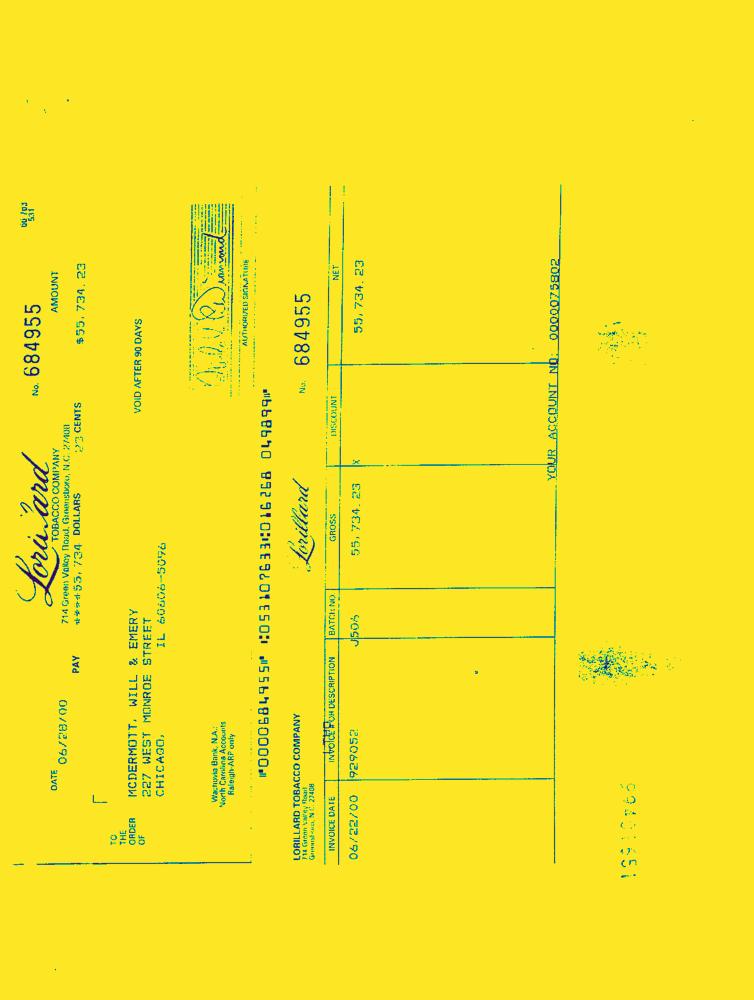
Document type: Invoice-Doc